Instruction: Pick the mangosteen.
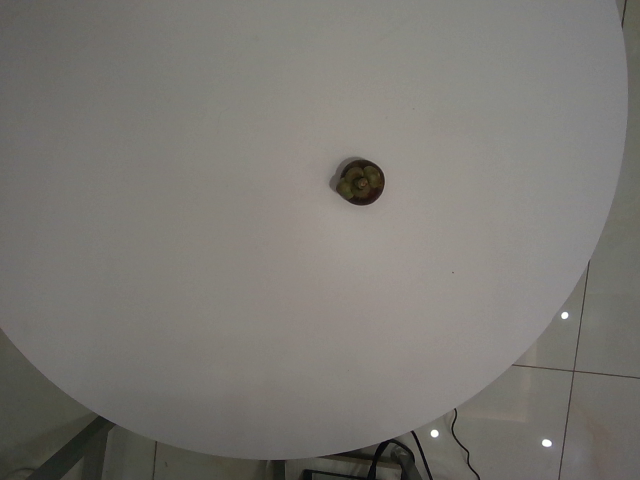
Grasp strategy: vertical